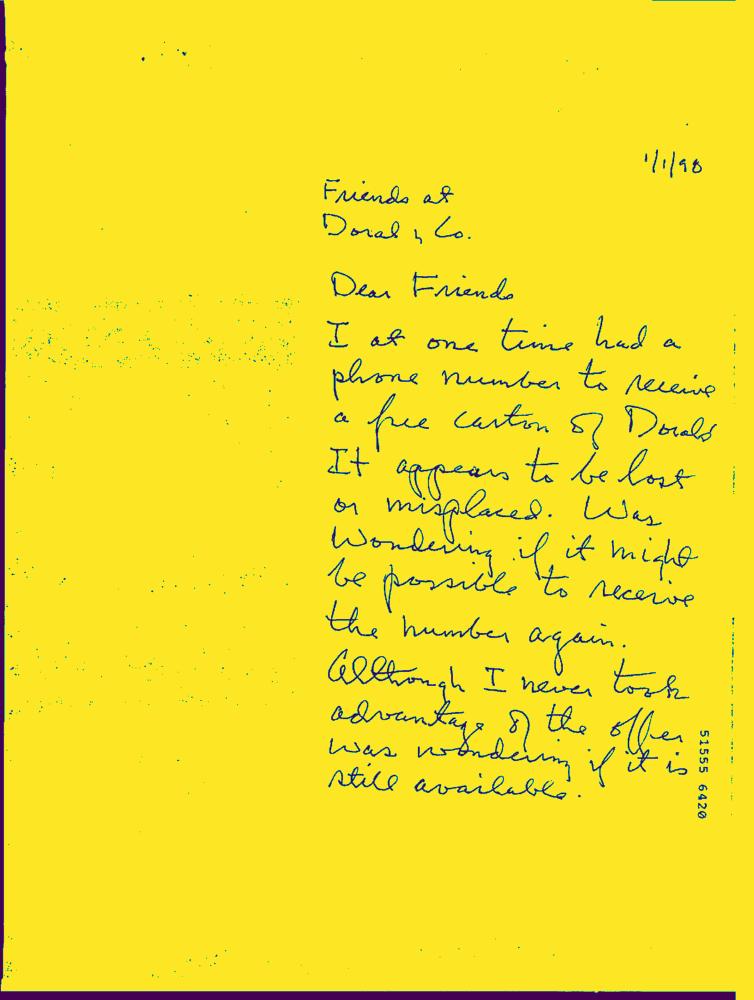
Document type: Hand-Written